Please extract the written amount, numerical amount, recipient's name, date on the cheque, and the bank's name from the image.
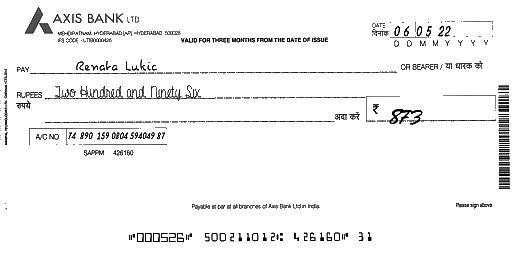
amt_in_words: Two Hundred and Ninety Six
amt_in_figures: 873
payee_name: Renata Lukic
bank_name: AXIS BANK
cheque_date: 06/05/22